Question: What tax district, tax-rate area, or tax area code is specified in the document?
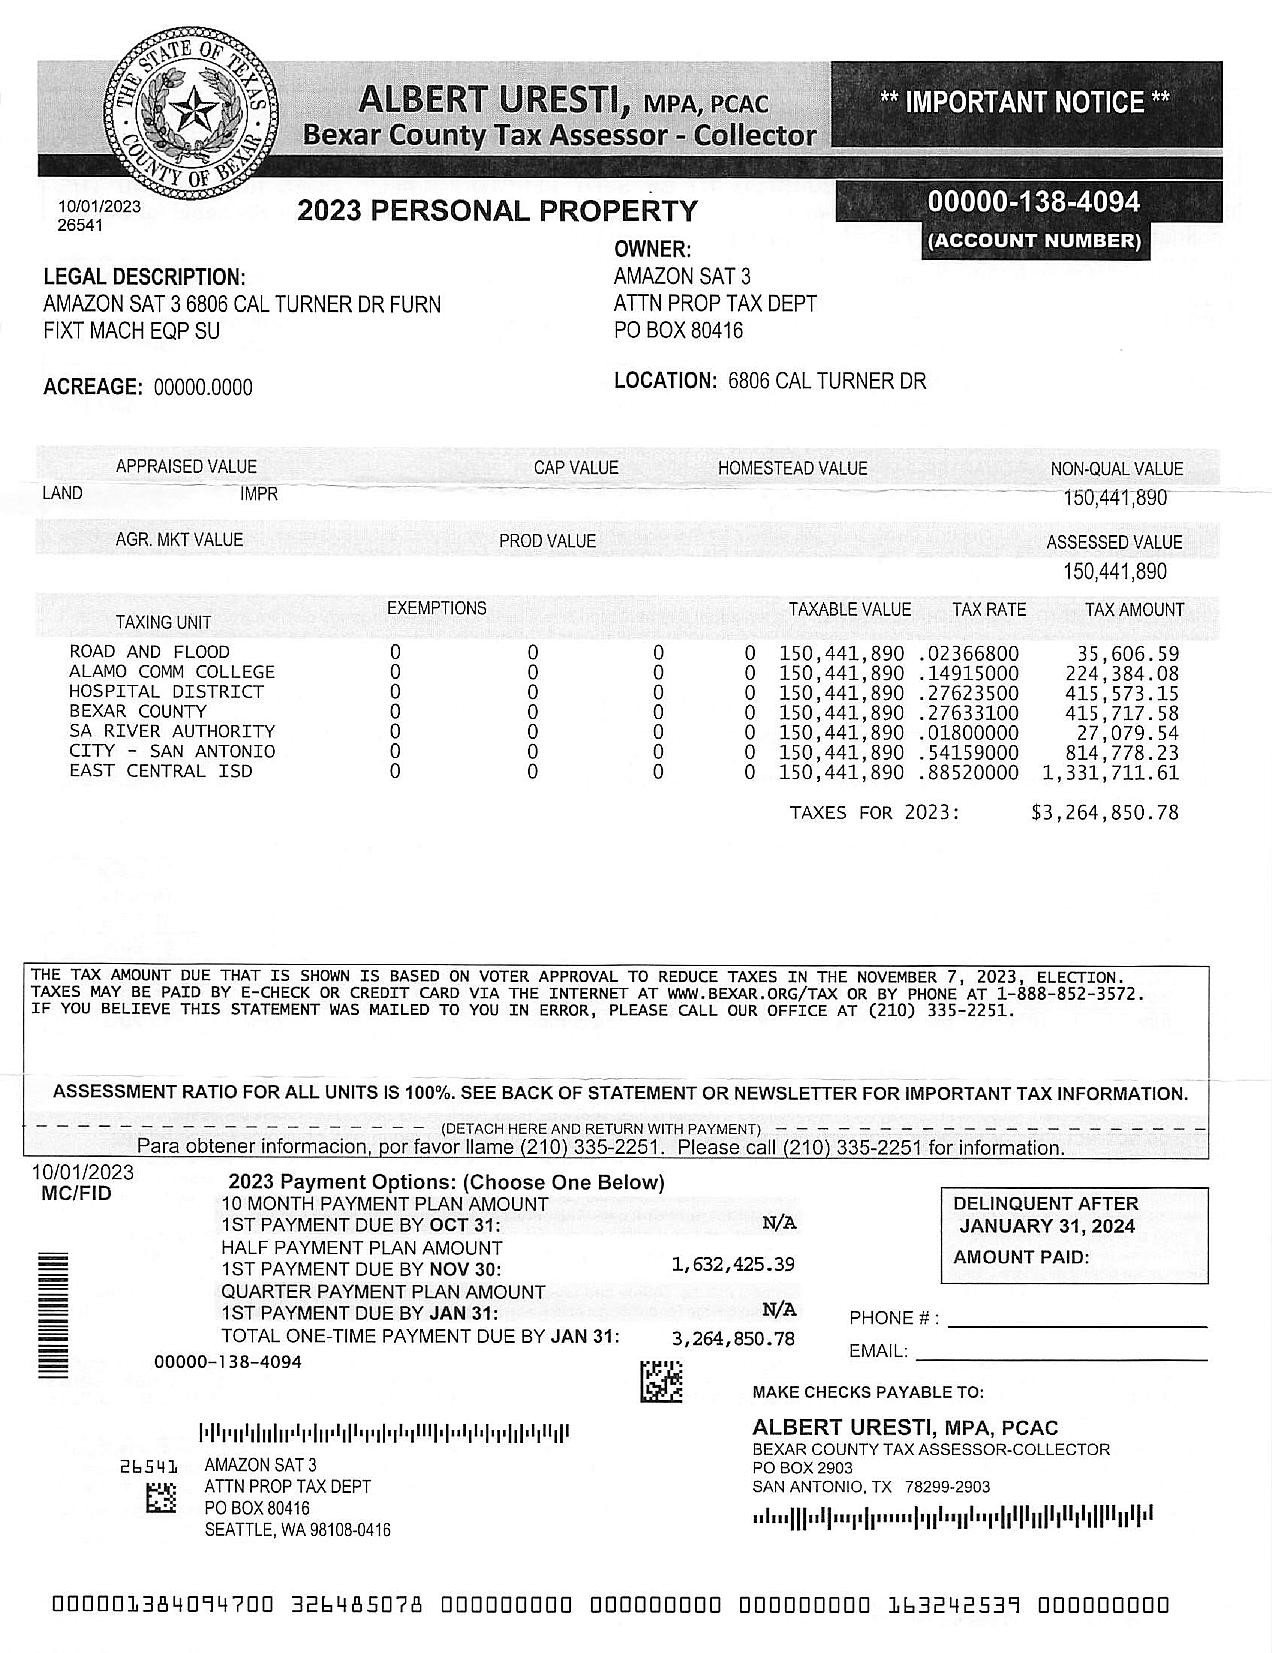
Answer: "ROAD AND FLOOD, ALAMO CCIAW COLLEGE, HOSPITAL DISTRICT, BEXAR COUNTY, SA RIVER AUTHORITY, CITY - SAN ANTONIO, EAST CENTRAL ISD"